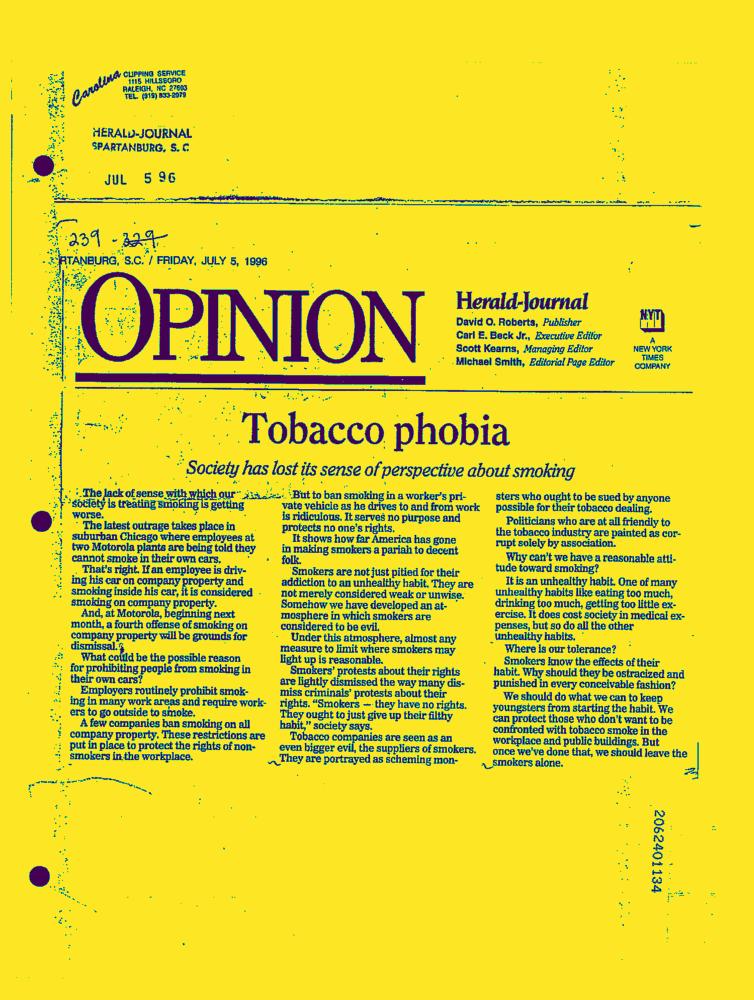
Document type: News-Article